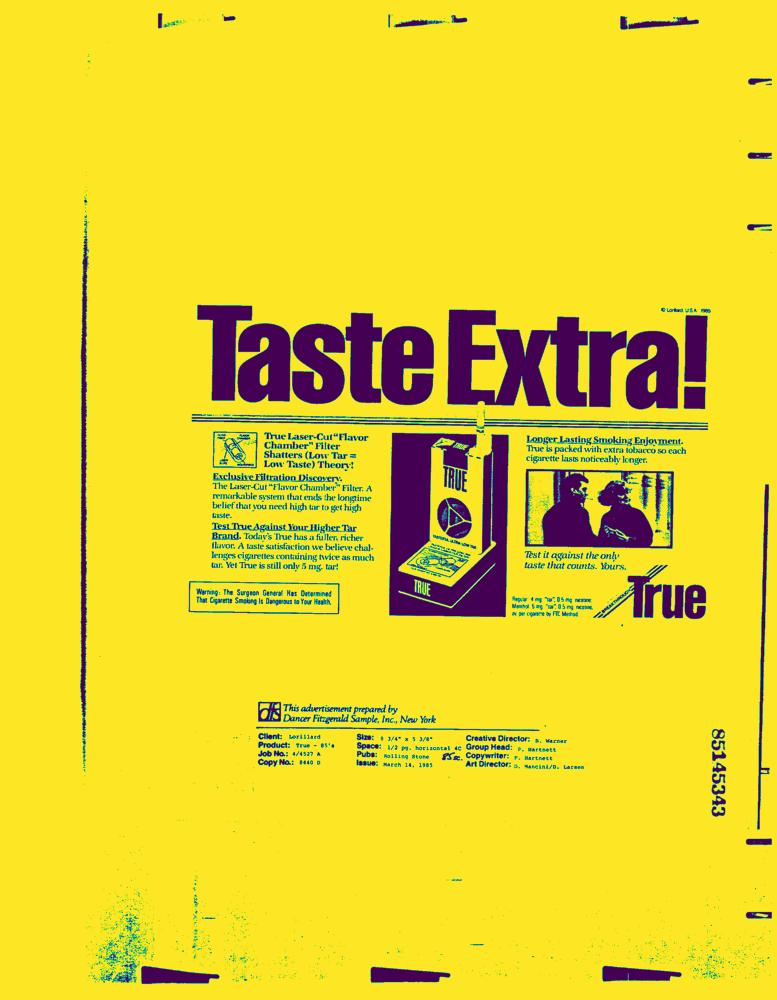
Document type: AD